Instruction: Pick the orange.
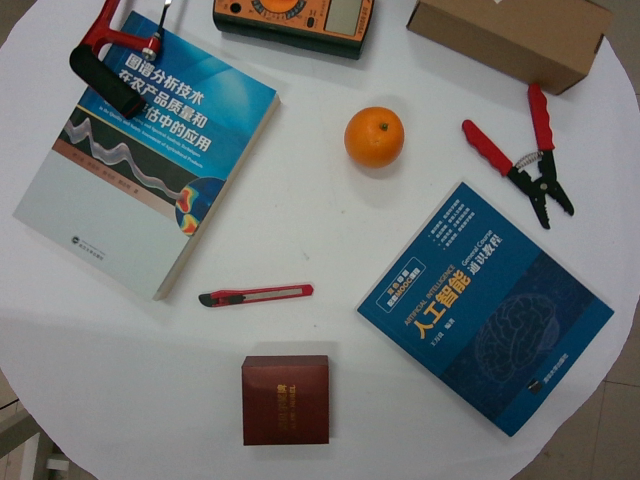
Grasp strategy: vertical